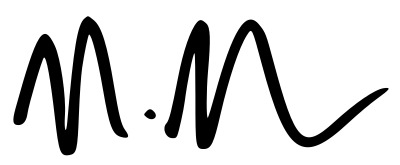
Signature of: meek mill